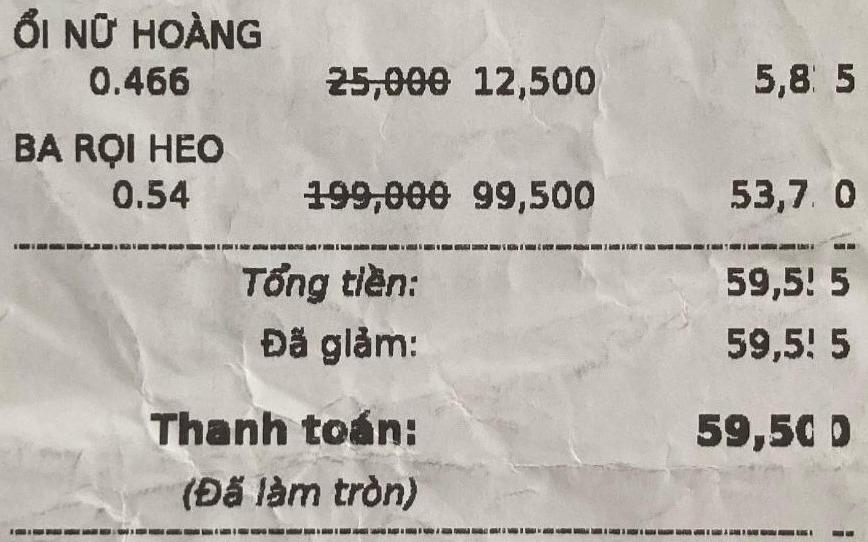
<table>
<tr>
<td>ỐI NỮ HOÀNG</td>
<td>0.466</td>
<td><del>25,000</del></br>12,500</td>
<td>5,85</td>
</tr>
<tr>
<td>BA RỌI HEO</td>
<td>0.54</td>
<td><del>199,000</del></br>99,500</td>
<td>53,70</td>
</tr>
</table>

Tổng tiền: 59,55
Đã giảm: 59,55
Thanh toán: 59,50 Đ
(Đã làm tròn)